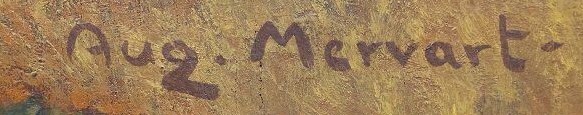
Signature of: augustin mervart